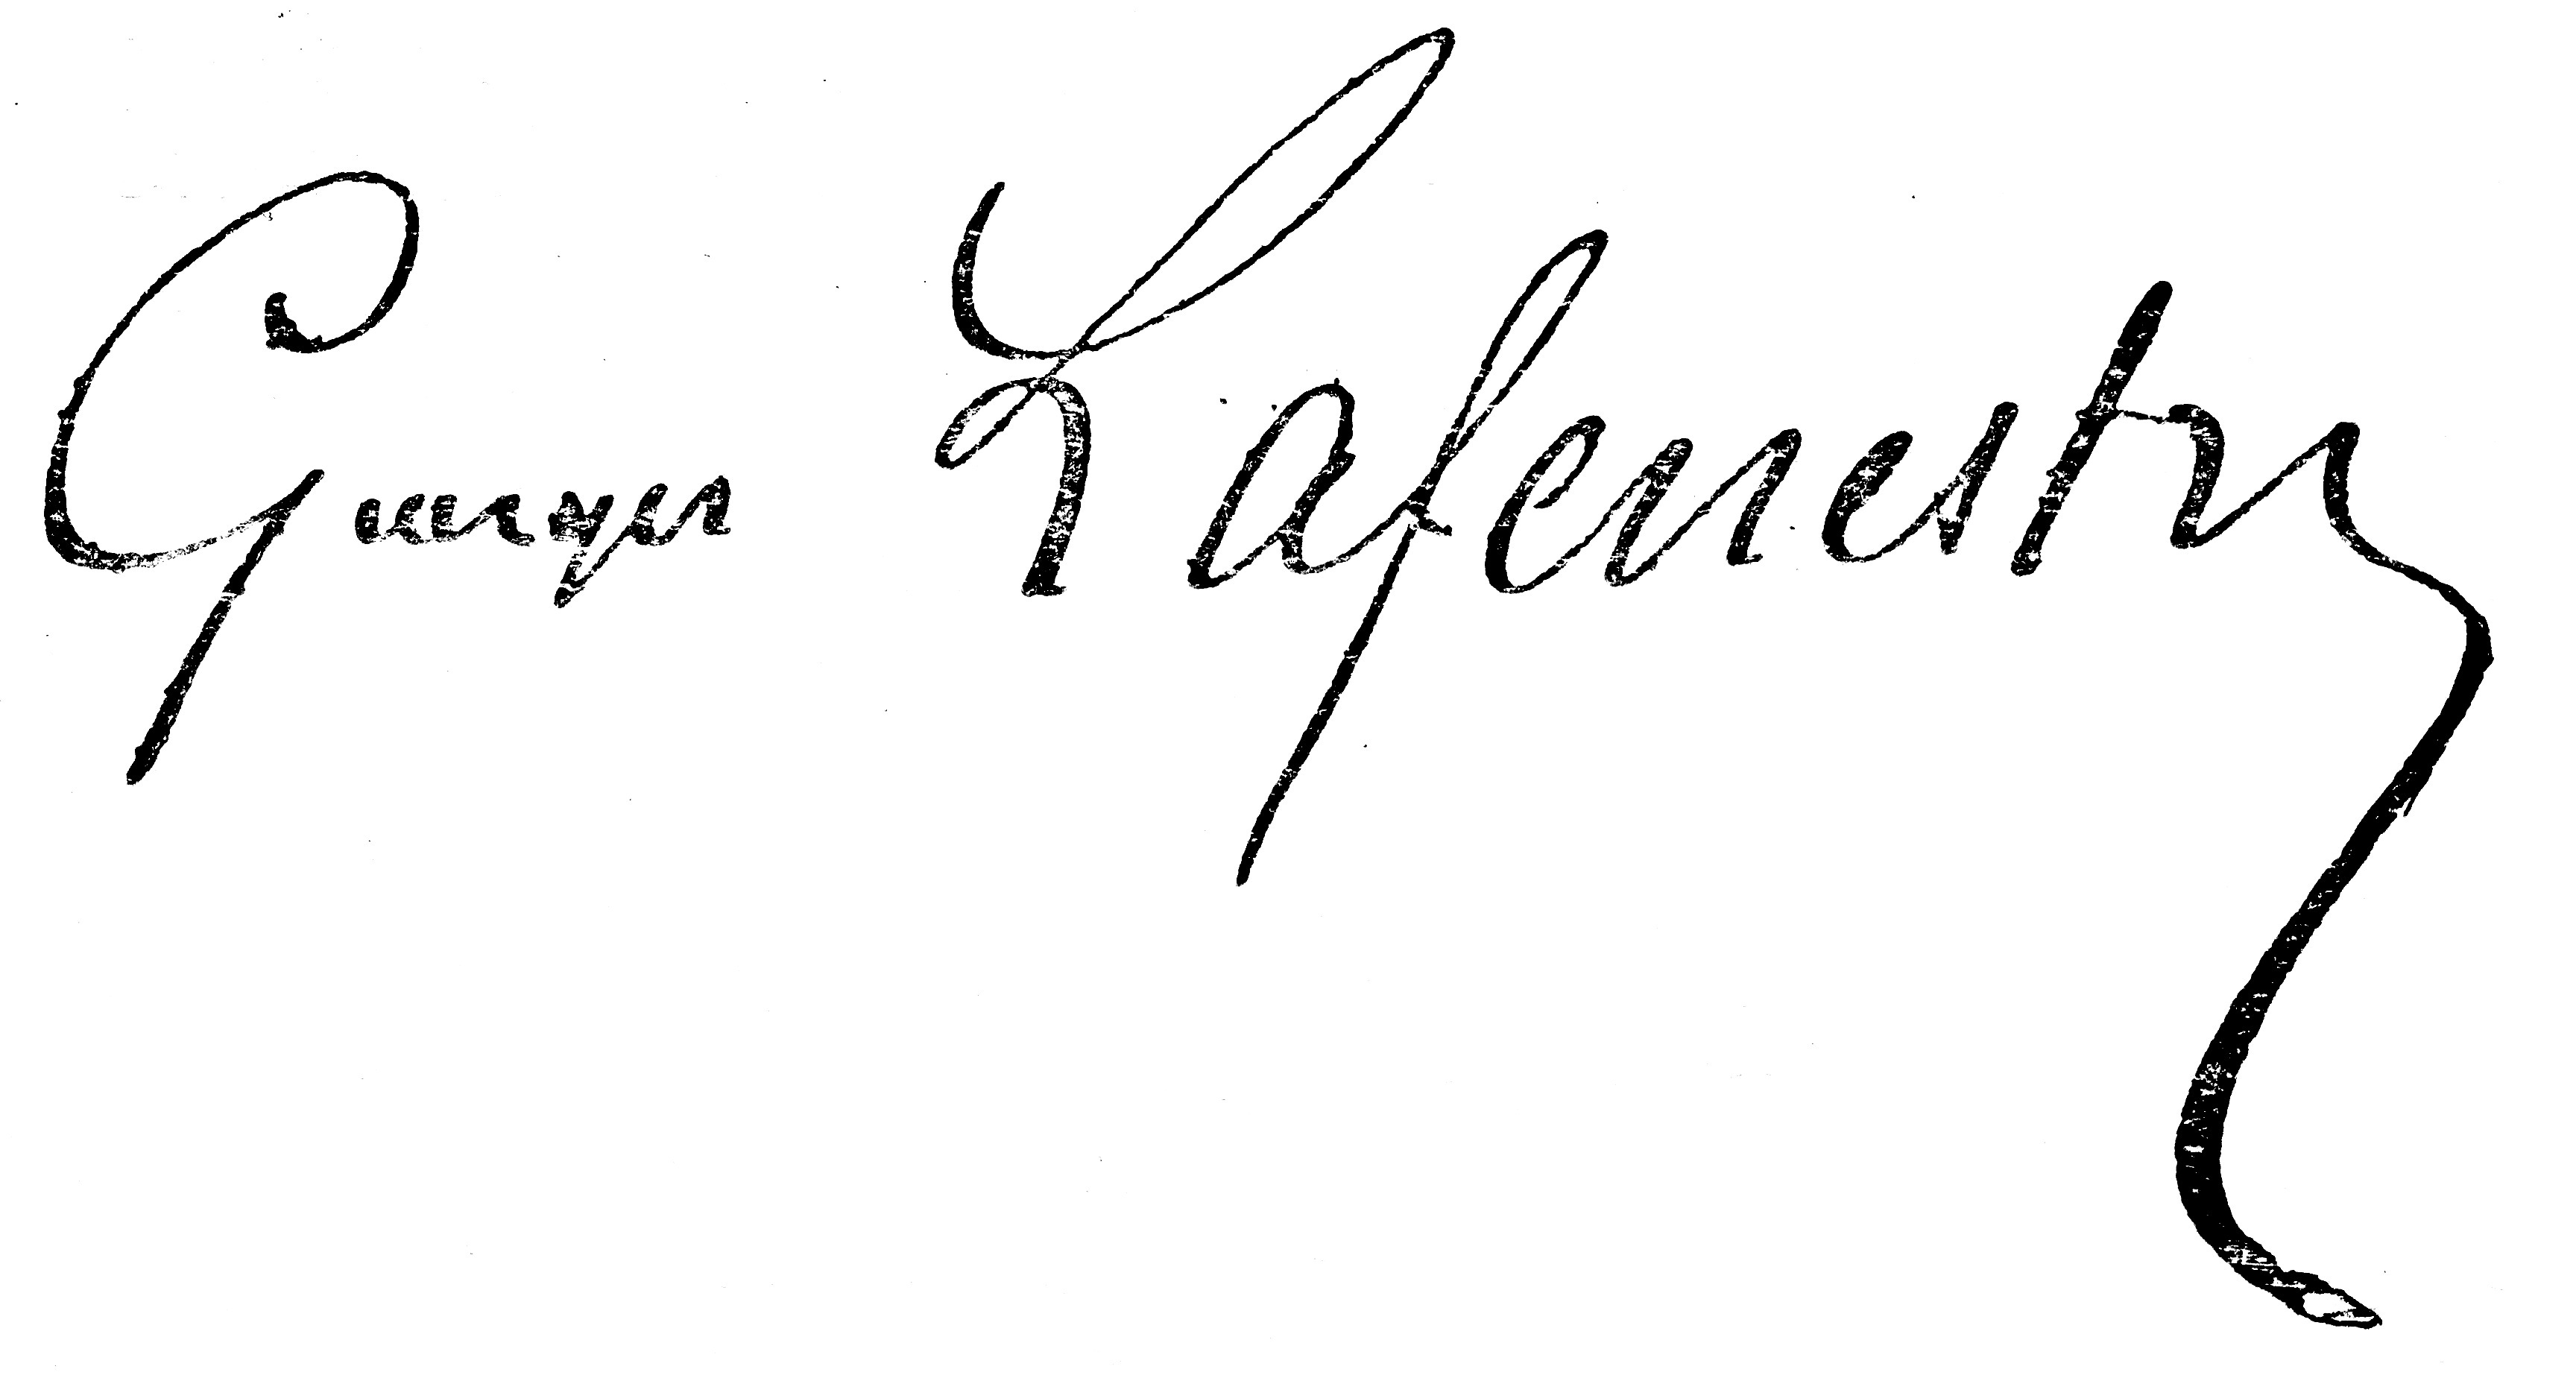
Signature of: georges lafenestre